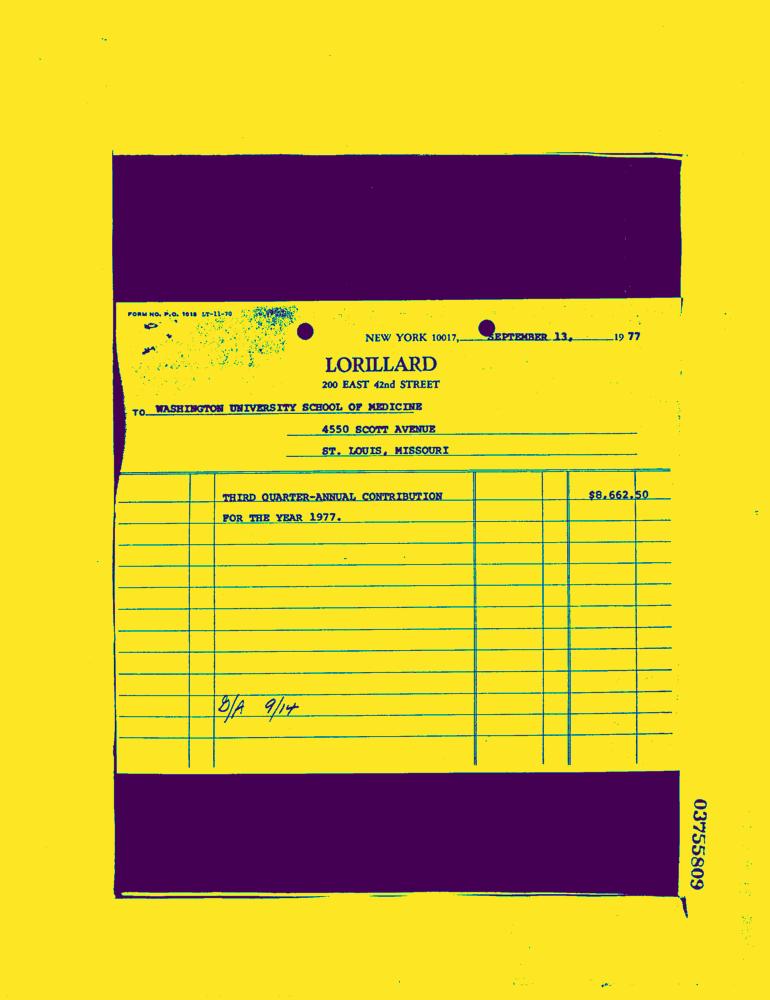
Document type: Invoice-Doc